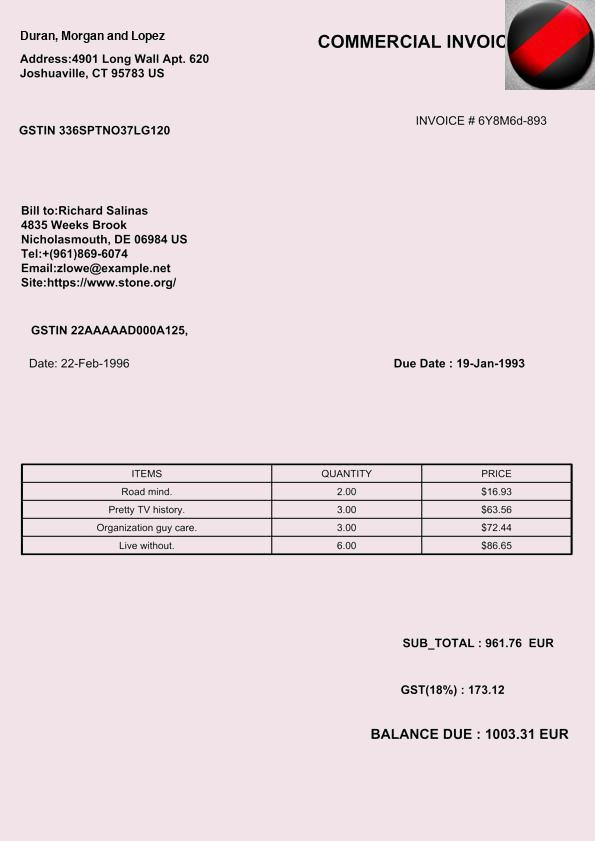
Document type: Invoice